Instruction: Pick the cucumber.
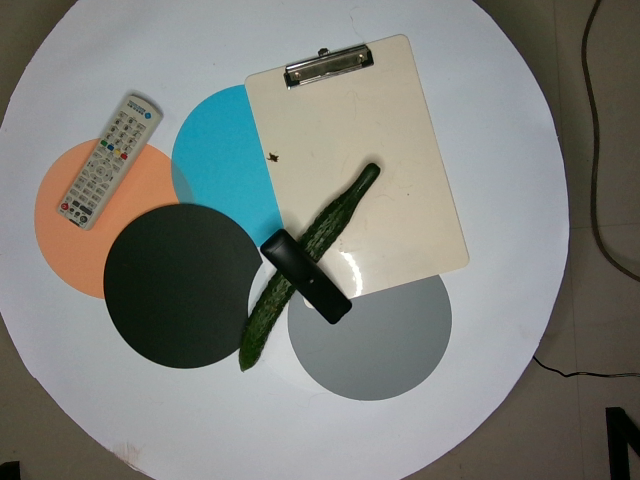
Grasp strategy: vertical